Question: What is the potential diagnosis?
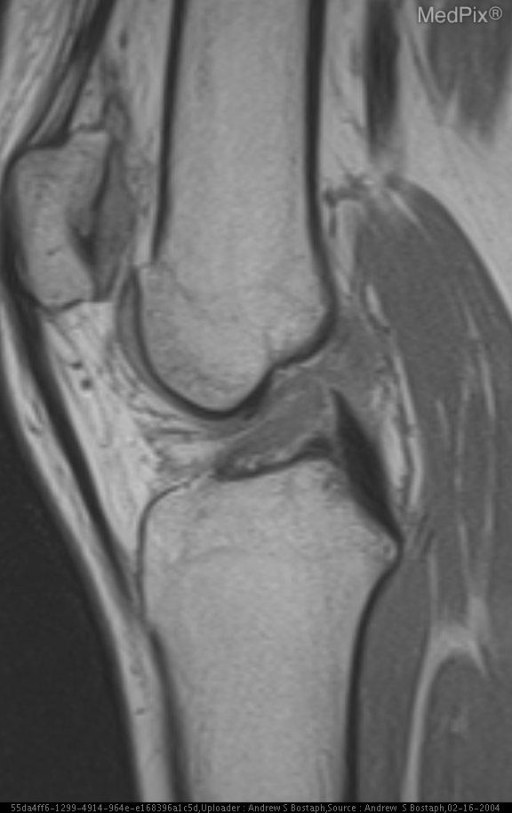
Answer: The possible diagnosis includes Normal Variant
Osteochondral defect, nontraumatic vs traumatic.